Question: What do the imaging results show?
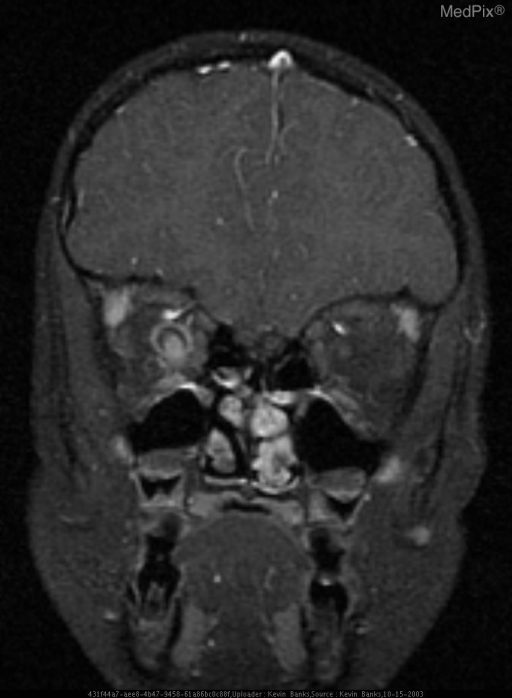
Answer: The imaging shows CT of the orbits shows asymmetry of the optic nerves with the right optic nerve enlarged when compared to the left. Subsequent MRI evaluation of the orbits demonstrates enlargement of the right optic nerve with associated abnormal increased T2 signal intensity and enhancement on post-gadolinium series extending from globe to just anterior to the optic chiasm. Enhancement of the intraorbital fat adjacent to the nerve is also present. The remainder of the optic pathways are normal (not shown). Coronal T1WI post-gad image with fat suppression shows abnormal enhancement of the right optic nerve and associated enlargement..